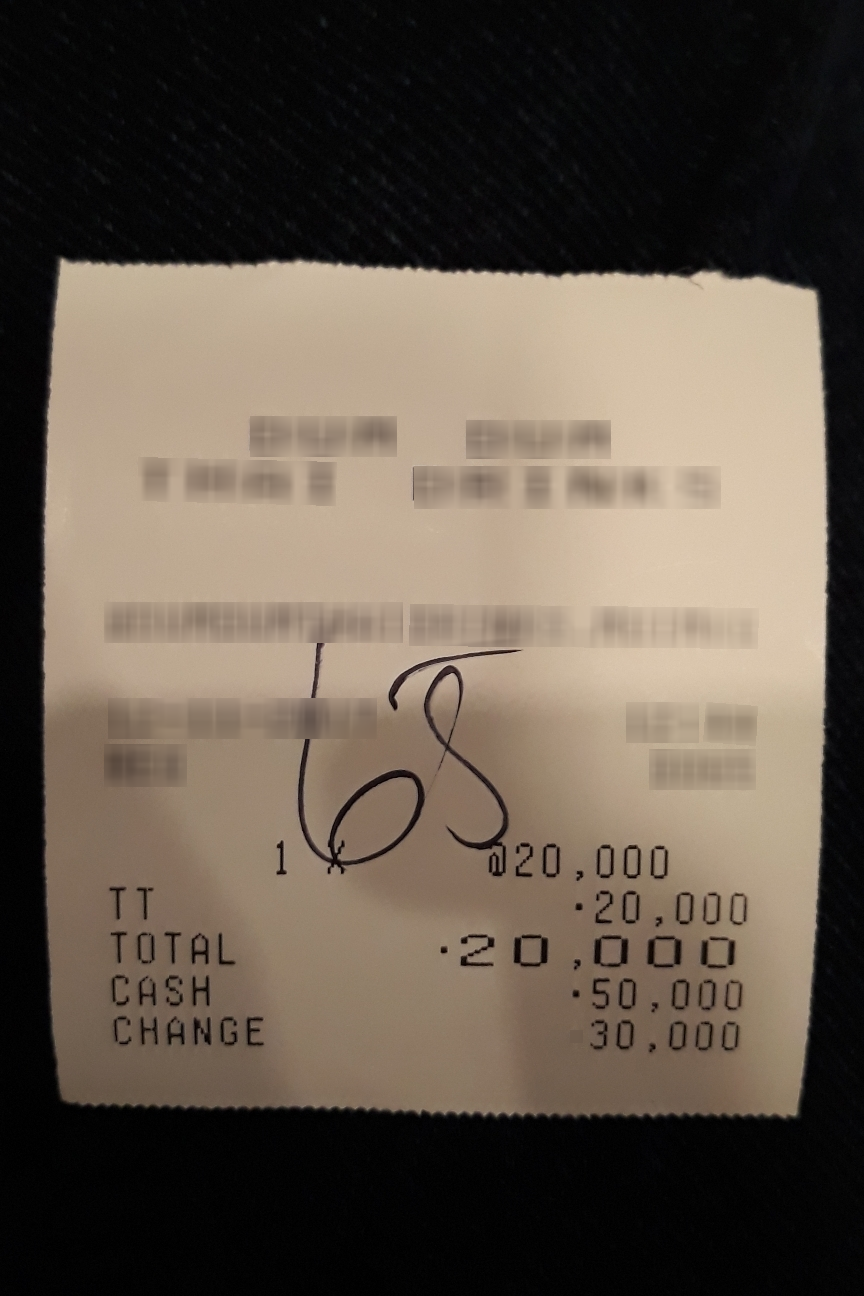
Number of items: 4
Total: 20,000
OCR text regions:
text: 1
text: @20,000
text: TT
text: 20,000
text: TOTAL
text: 20,000
text: CASH
text: 50,000
text: CHANGE
text: 30,000